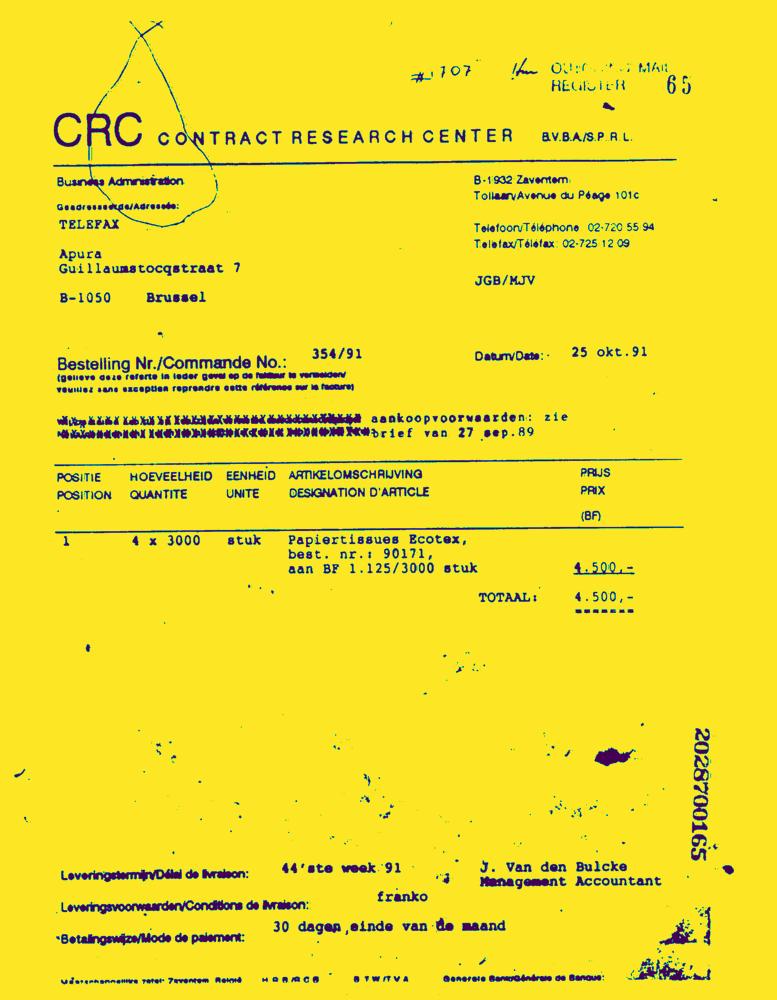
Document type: Invoice-Doc